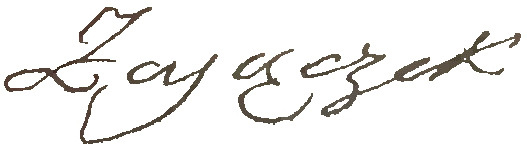
Signature of: józef zajączek